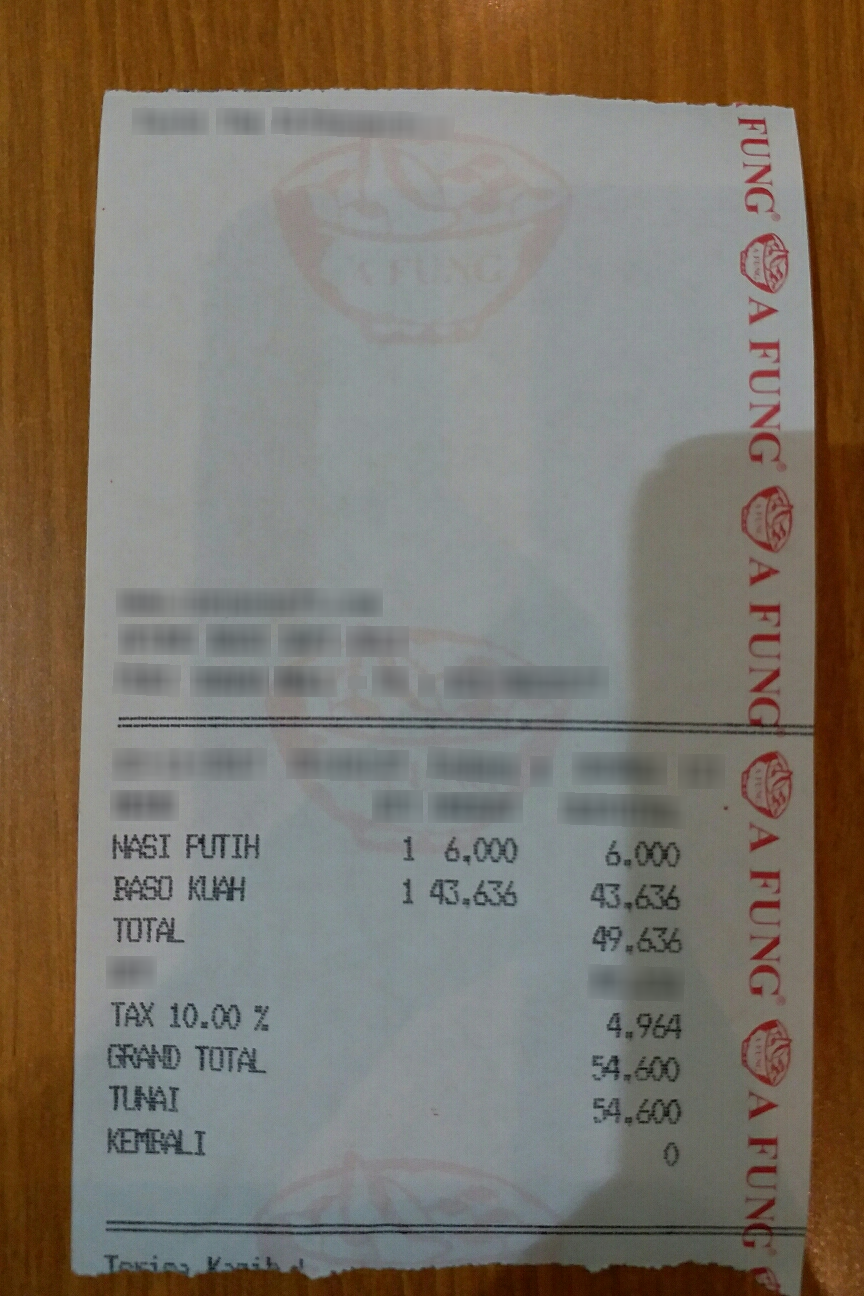
Receipt information:
subtotal: 49,636
tax: 4,964
total: 54,600
line_items: item_name: NASI PUTIH
item_value: 6,000
item_quantity: 1
item_name: BASO KUAH
item_value: 43,636
item_quantity: 1